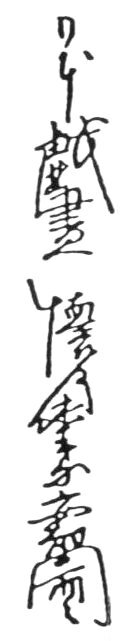
Signature of: kaigetsudō anchi